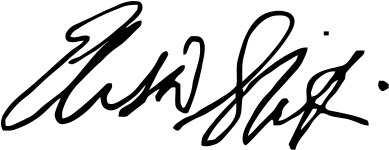
Signature of: elissa slotkin